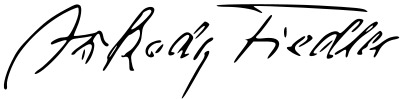
Signature of: arkady fiedler